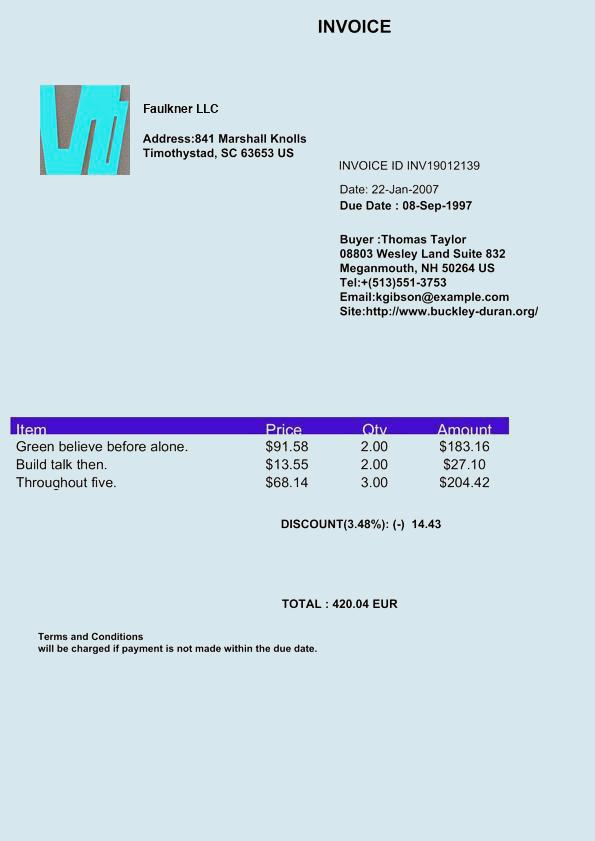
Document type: Invoice